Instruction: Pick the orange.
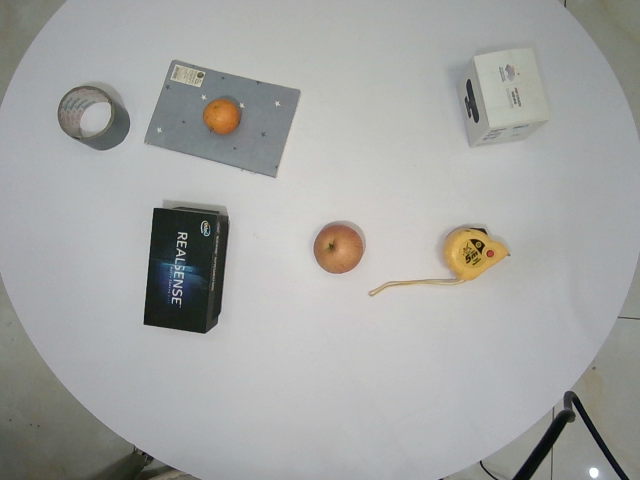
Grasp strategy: vertical